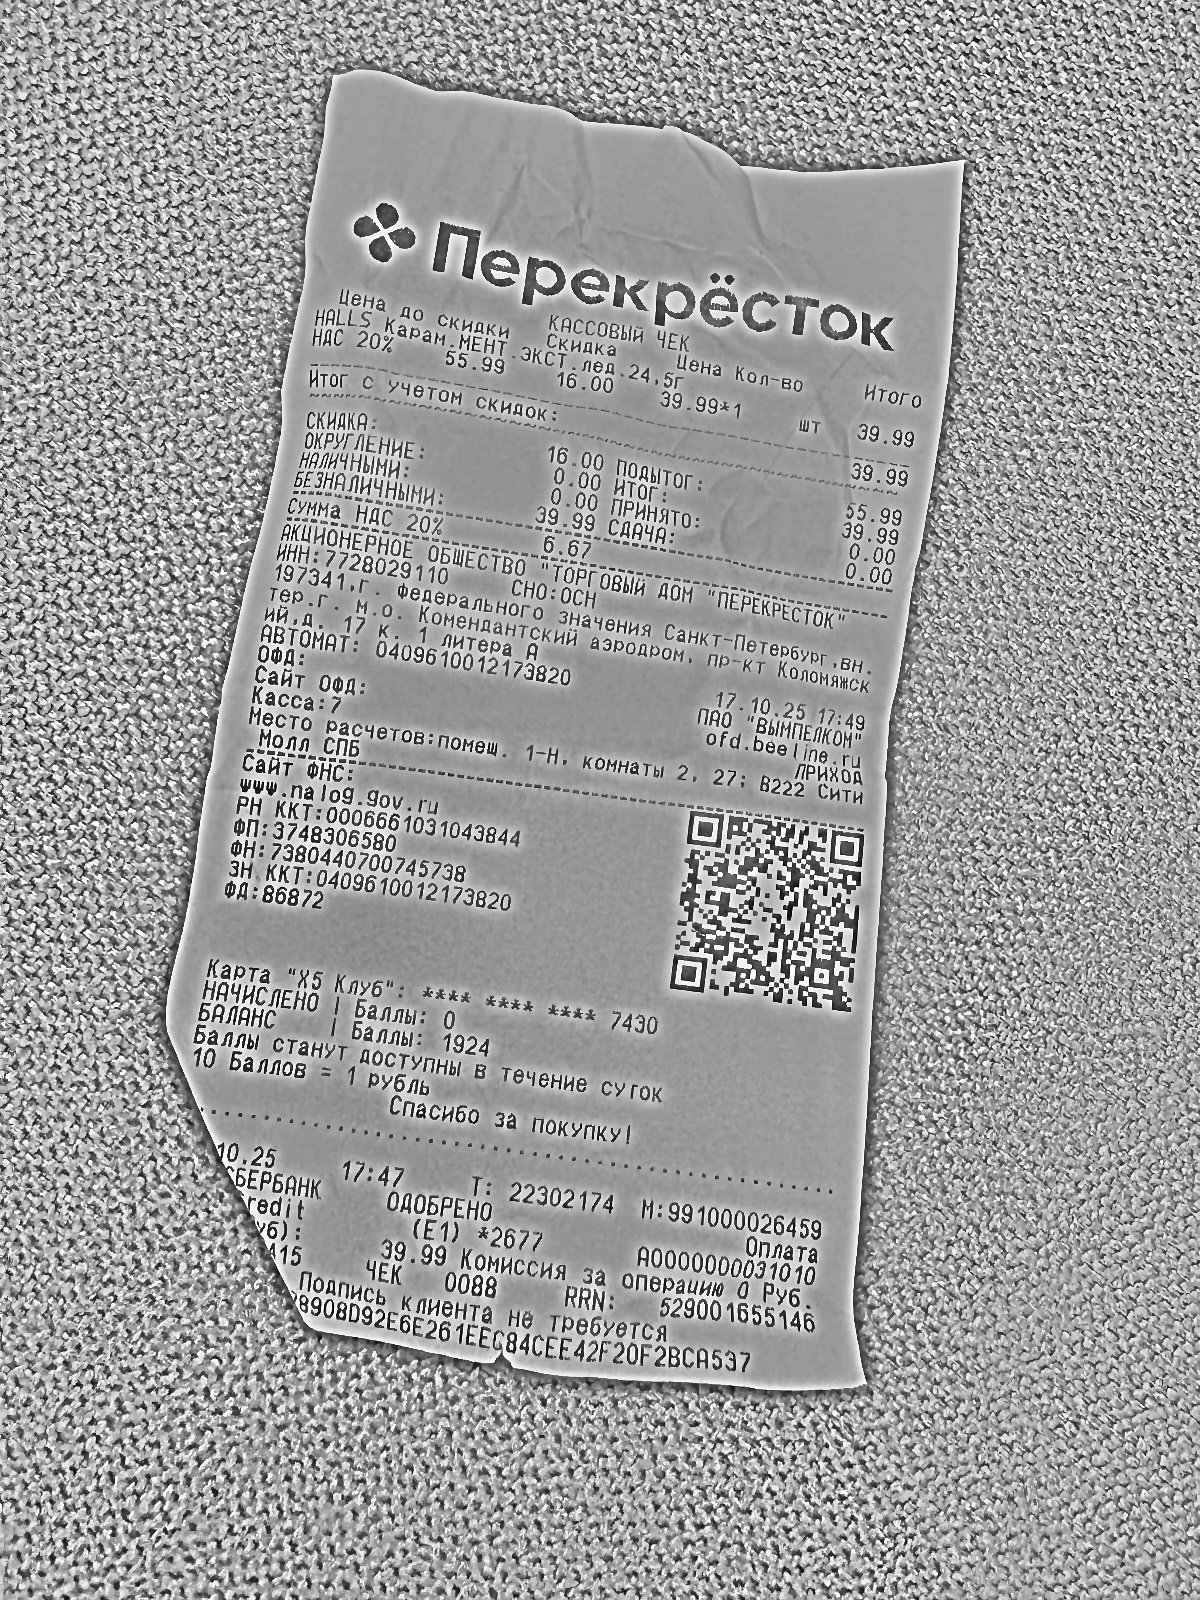
Продавец: АКЦИОНЕРНОЕ ОБЩЕСТВО "ТОРГОВЫЙ ДОМ" "ПЕРЕКРЕСТОК"
ИНН: 7728029110
Дата: 17.10.25
Товары: HALLS Карам.МЕНТ.ЭКСТ.лед.24,5г
Количество: 1
Цена: 55.99
Сумма: 39.99
Итого: 39.99